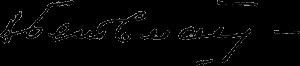
Signature of: vadym hetman